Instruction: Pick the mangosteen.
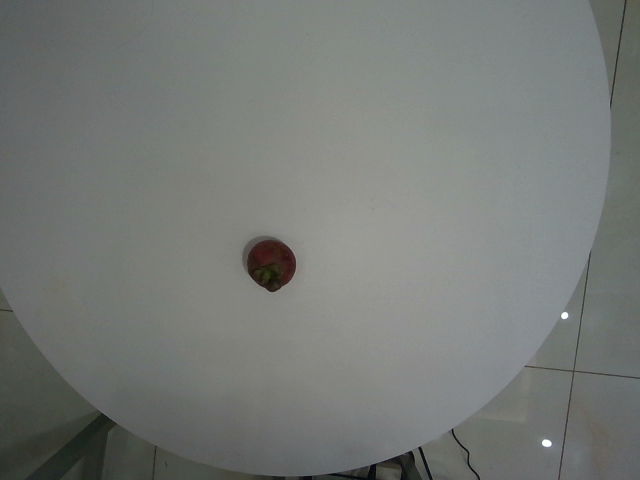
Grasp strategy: vertical